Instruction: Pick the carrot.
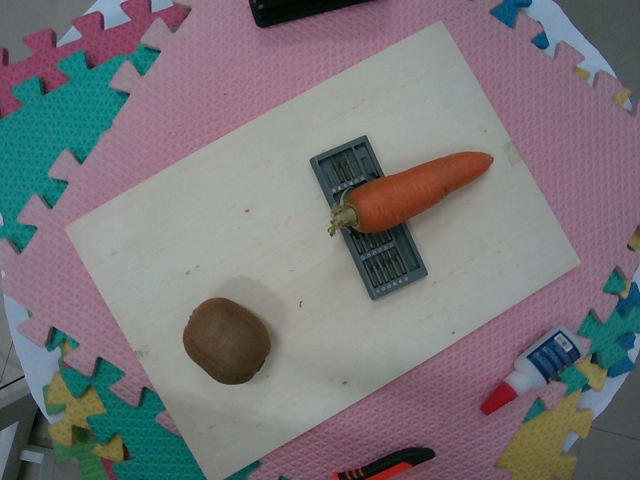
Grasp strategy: vertical